Question: Describe the condition in detail:
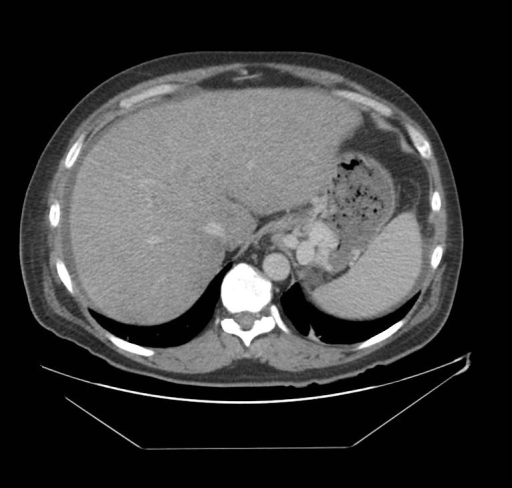
Answer: The disease is discussed as: This pt has a strong PMH and social history with regards to alcoholic liver disease.  His current episode could have been due to either an alcoholic hepatitis or cirrhosis.  Unfortunately his biopsy, lab values (increased PT, elevated alk phos), and jaundice all suggest that his alcoholic liver disease has progressed to cirrhosis.  Radiographic evaluation of a patient with cirrhosis begins with ultrasound, in which the liver may appear small and nodular.  Echogenicities on US may also reveal a fatty pattern to the liver.  A strong clinical history, lab values and US are sufficient to clinically diagnosis cirrhosis, but the gold standard for diagnosis is US.  A CT cannot diagnose cirrhosis, but can be used to evaluate for symptoms of portal hypertension, and to further investigate the presence of masses found on US as seen in this patient.  CT guided biopsy is also used to further evaluate liver masses in pt with cirrhosis.  The greatest risk for primary hepatocellular carcinoma is seen in pts with cirrhosis and viral hepatitis.

CT guided biopsy of liver revealed pt has  cirrhosis with corresponding portal hypertension.  The biopsy of the liver mass was consistent with focal fat deposit, but inconclusive, and will be re-biopsied for definitive diagnosis